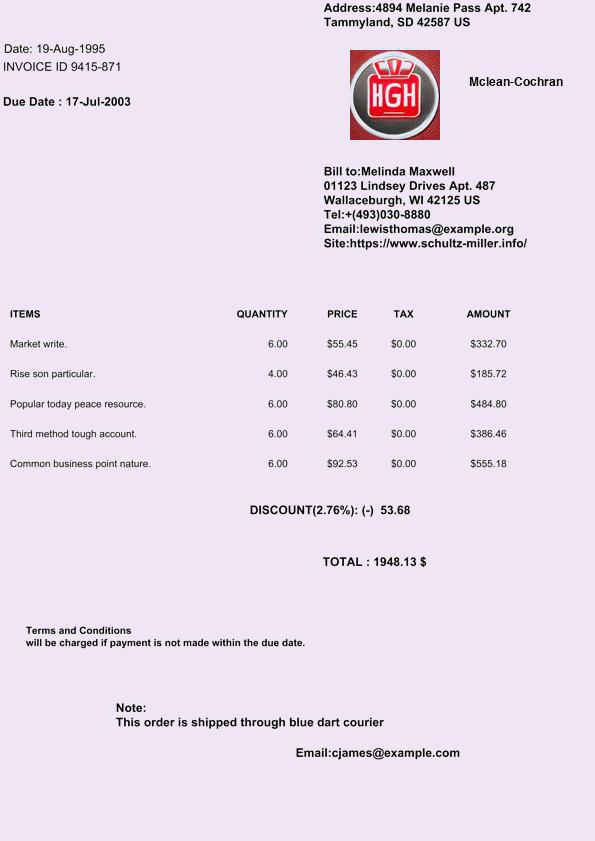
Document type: Invoice